Question: What could the diagnosis suggest?
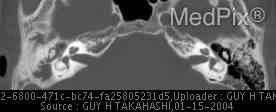
Answer: The possible diagnosis includes Otitis Media
Cholesterol Granuloma
Congenital Cholesteatoma.